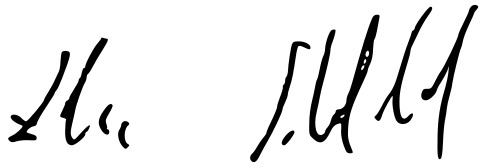
Signature of: łukasz schreiber